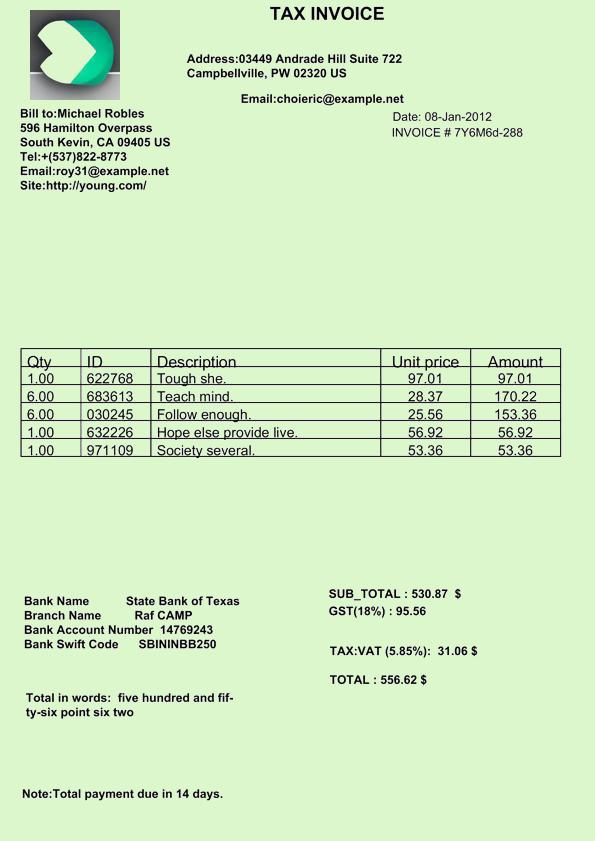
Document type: Invoice